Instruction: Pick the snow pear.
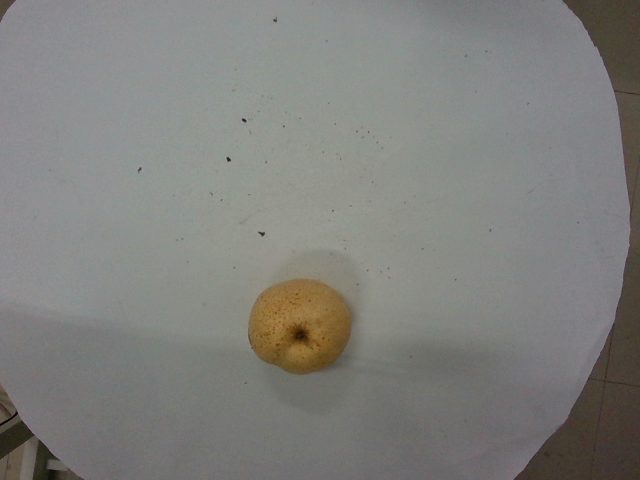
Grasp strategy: vertical